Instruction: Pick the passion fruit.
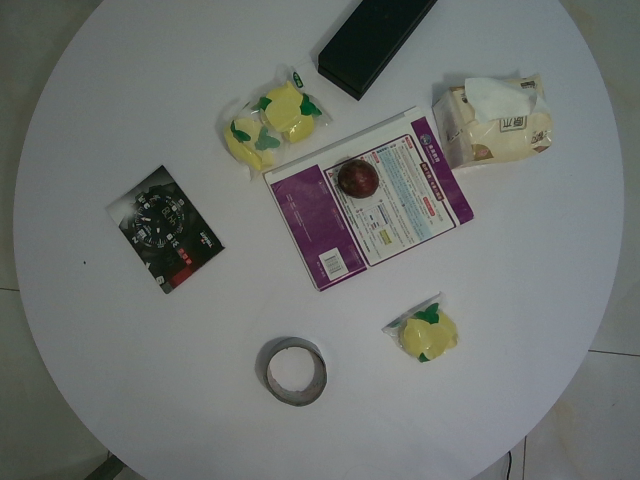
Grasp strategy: vertical